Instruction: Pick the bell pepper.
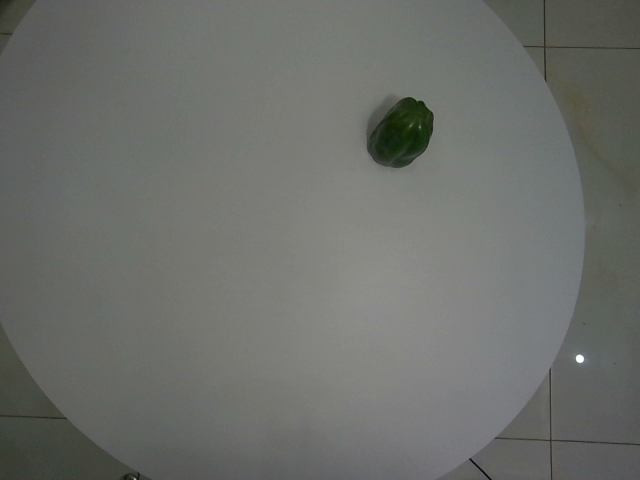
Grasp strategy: vertical